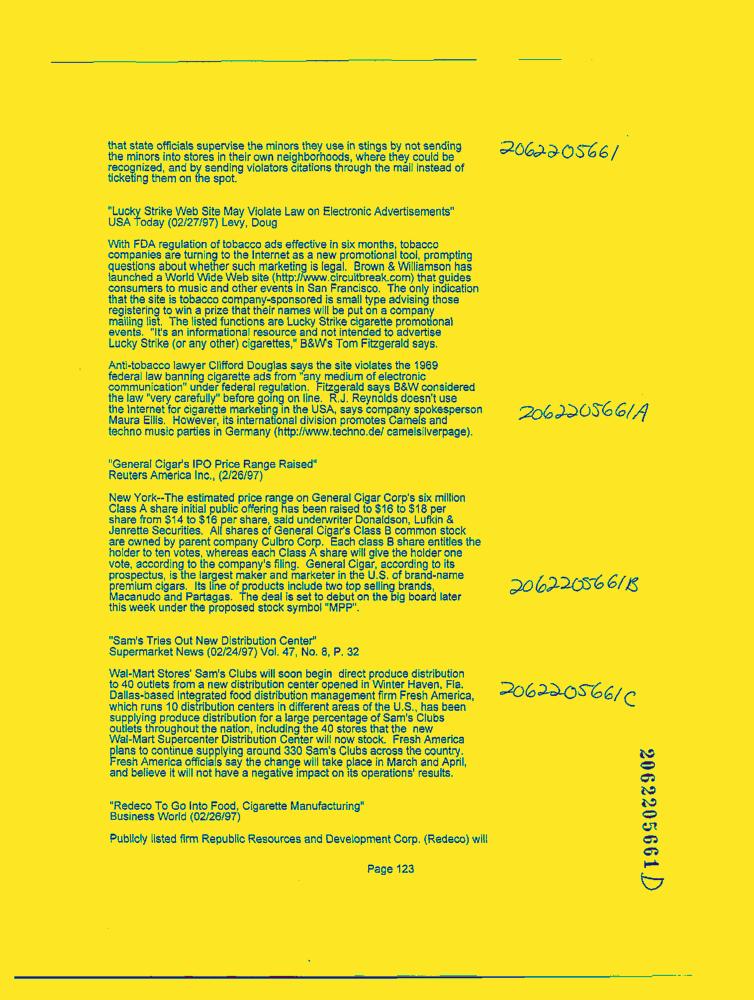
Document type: News-Article